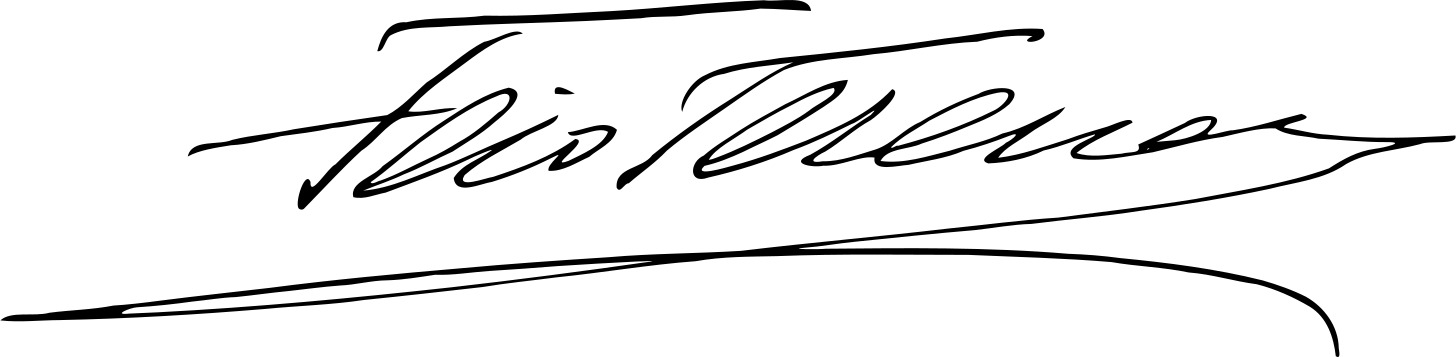
Signature of: feio terenas